Question: What is the suspected problem?
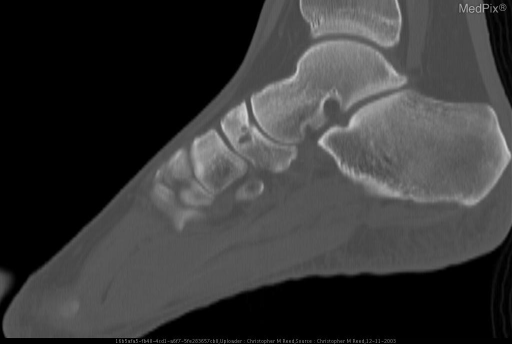
Answer: The findings suggest Axial CT with sagittal reformats through the ankle reveals cortical disruption at the proximal articular surface of the tarsal navicular bone. Multiloculated subchondral cyst adjacent to the cortical defect is noted.. Cortical disruption at the proximal articular surface of the tarsal navicular bone. Multiloculated subchondral cyst adjacent to the cortical defect is noted.. The patient might have a history of 40 year old female with chronic right dorsal mid foot pain. Patient’s symptoms were relieved with therapeutic injection of the talonavicular joint..